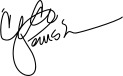
Signature of: cece peniston